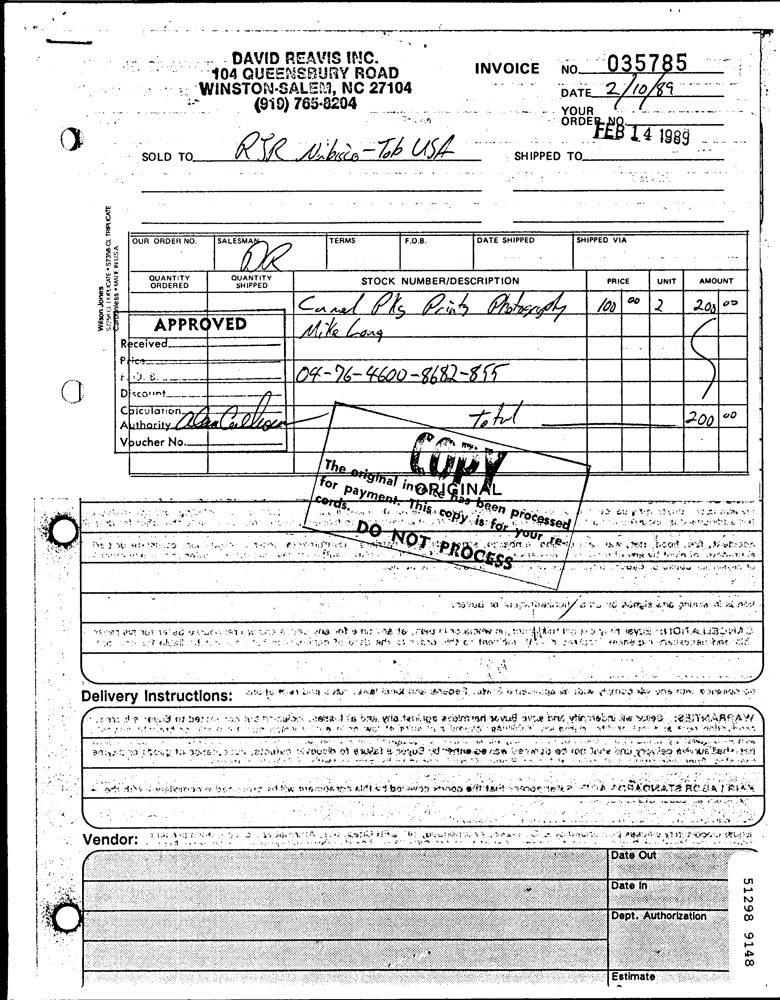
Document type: Invoice